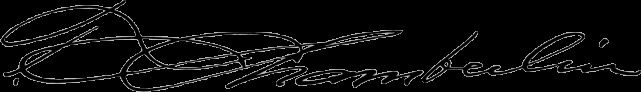
Signature of: thomas chrowder chamberlin